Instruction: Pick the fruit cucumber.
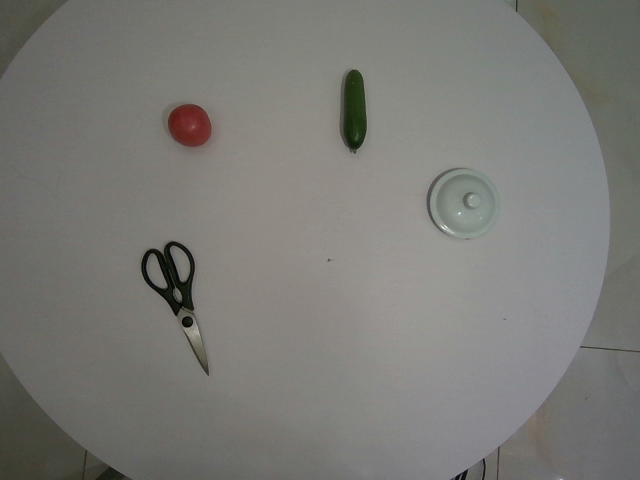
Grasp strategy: vertical